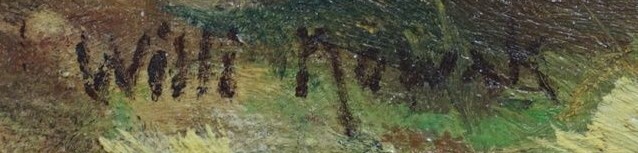
Signature of: willi nowak